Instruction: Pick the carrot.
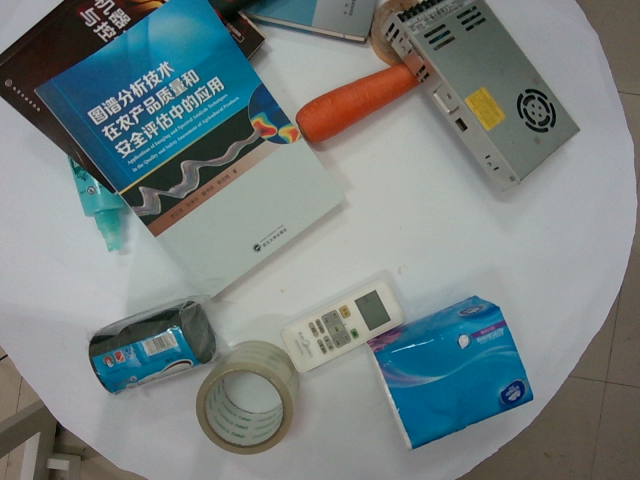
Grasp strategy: vertical